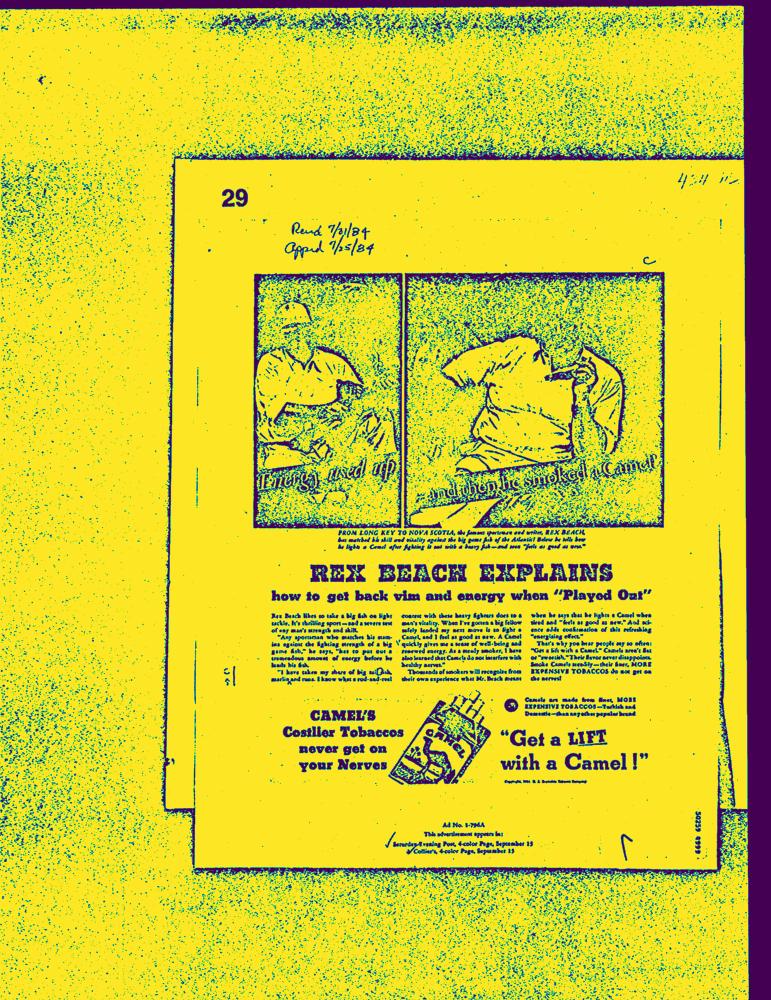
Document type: AD